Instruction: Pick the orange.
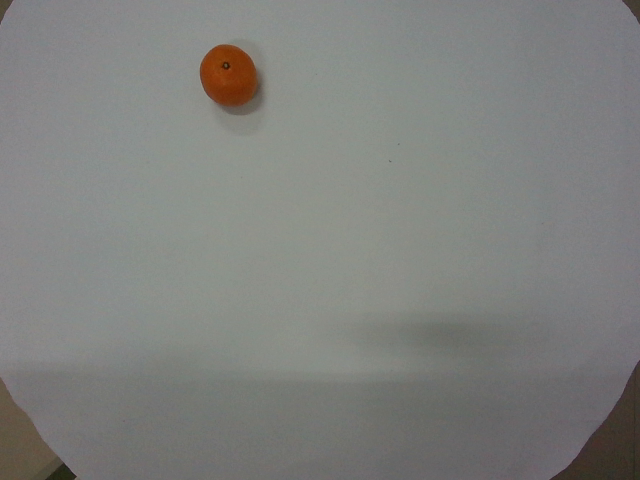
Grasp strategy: vertical